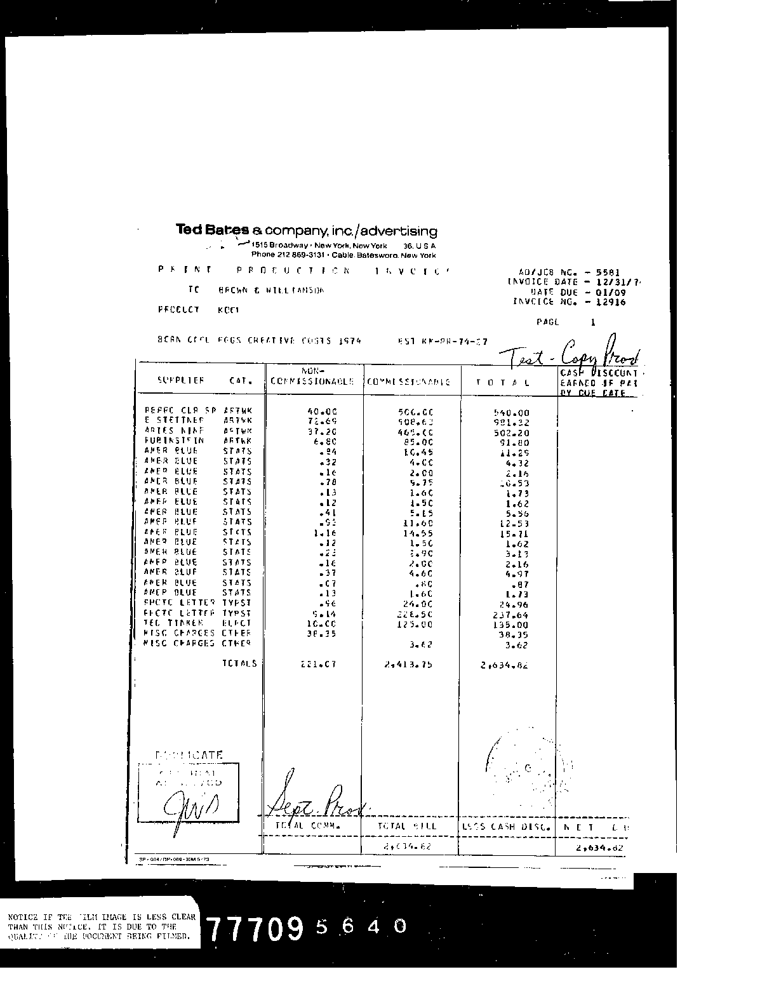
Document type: Invoice